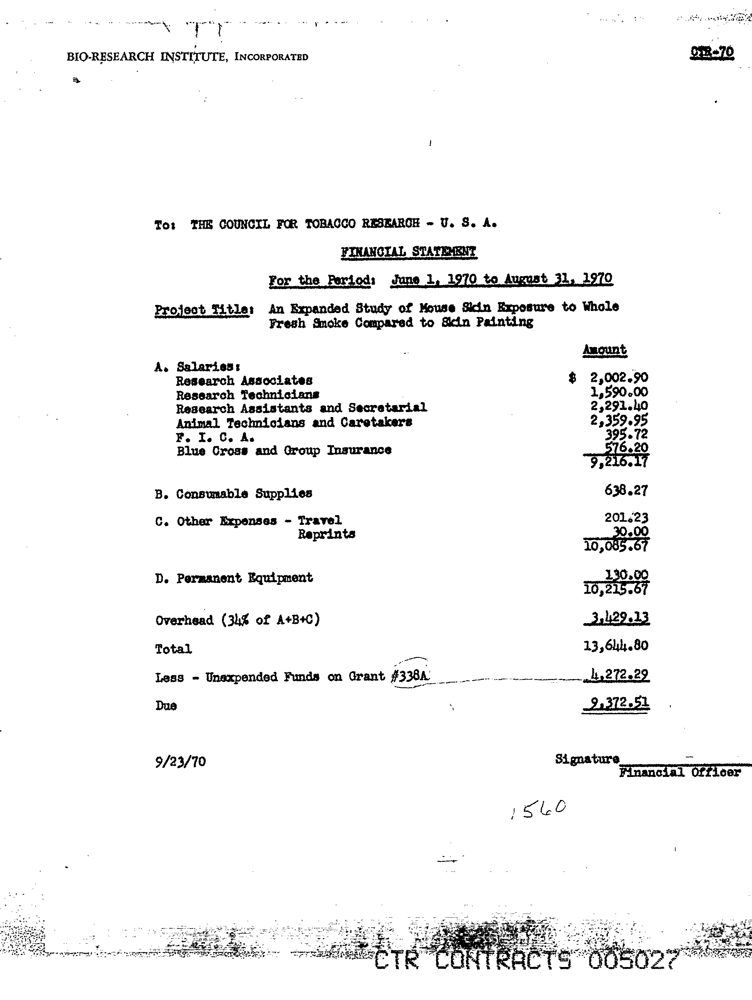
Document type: Invoice